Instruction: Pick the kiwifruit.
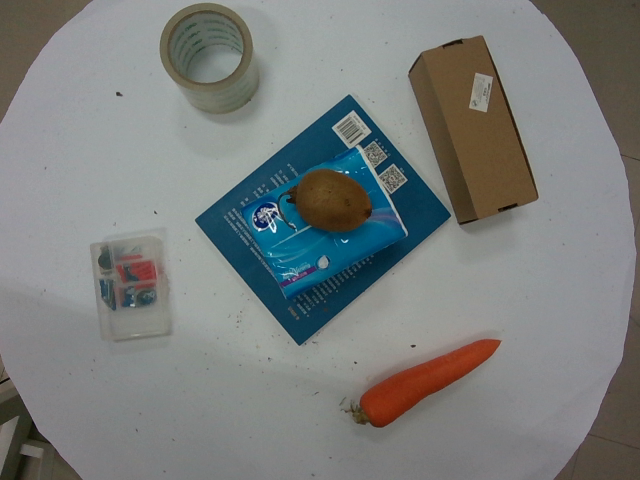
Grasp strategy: vertical